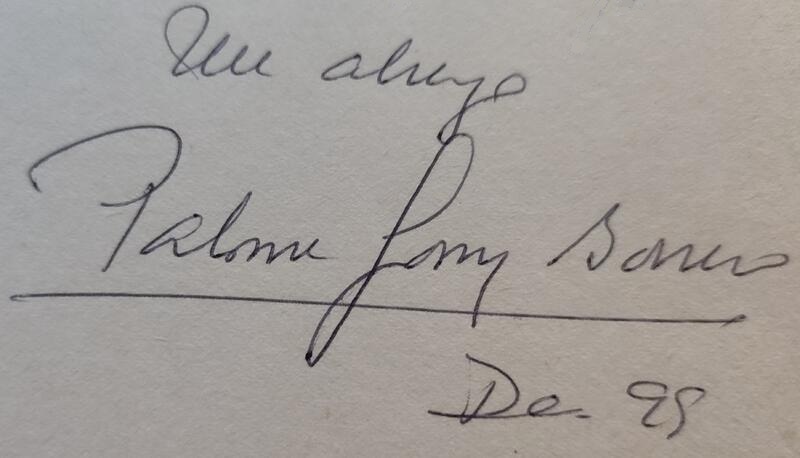
Signature of: paloma gómez borrero